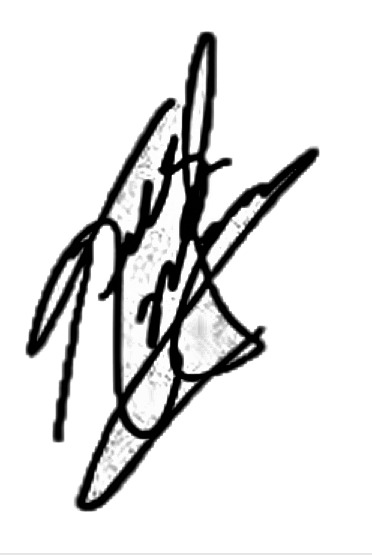
Signature of: kelly monaco